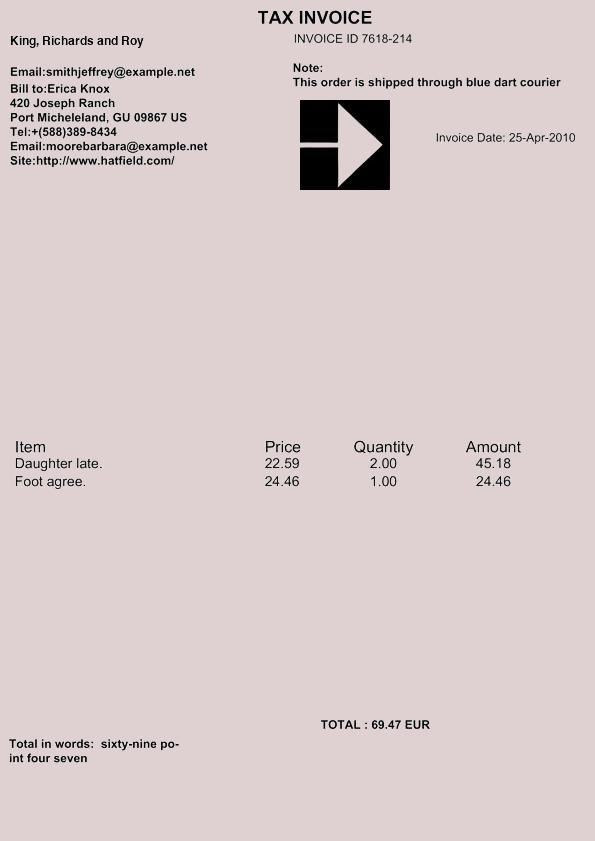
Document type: Invoice